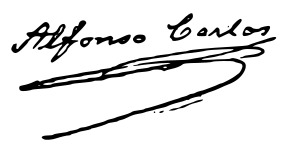
Signature of: alfonso carlos de borbón